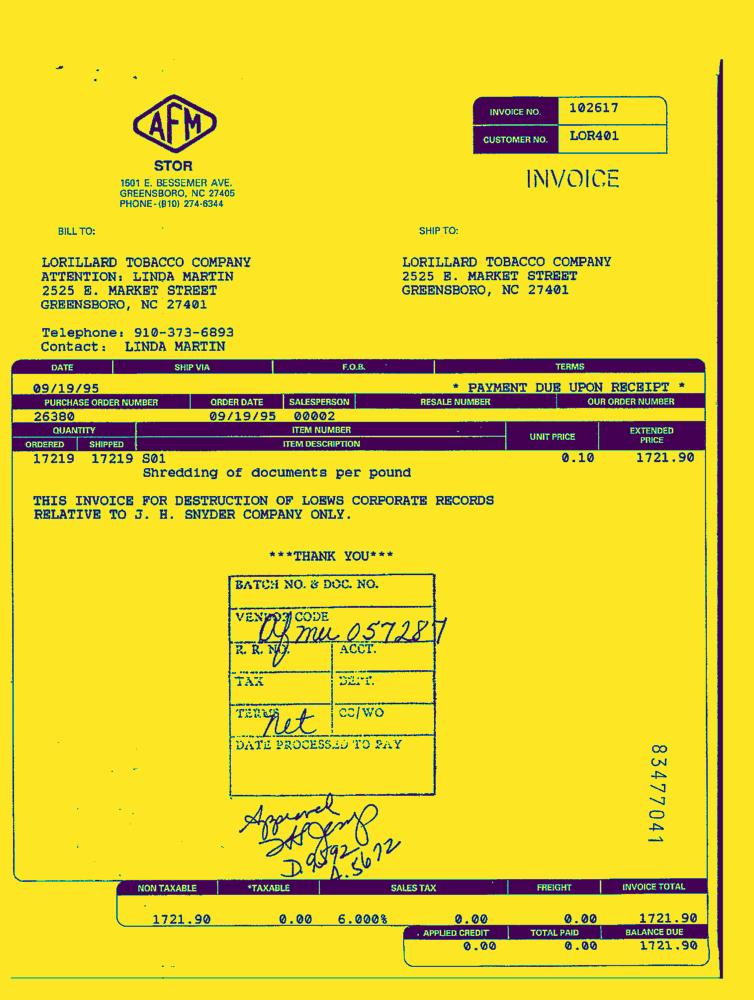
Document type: Invoice-Doc